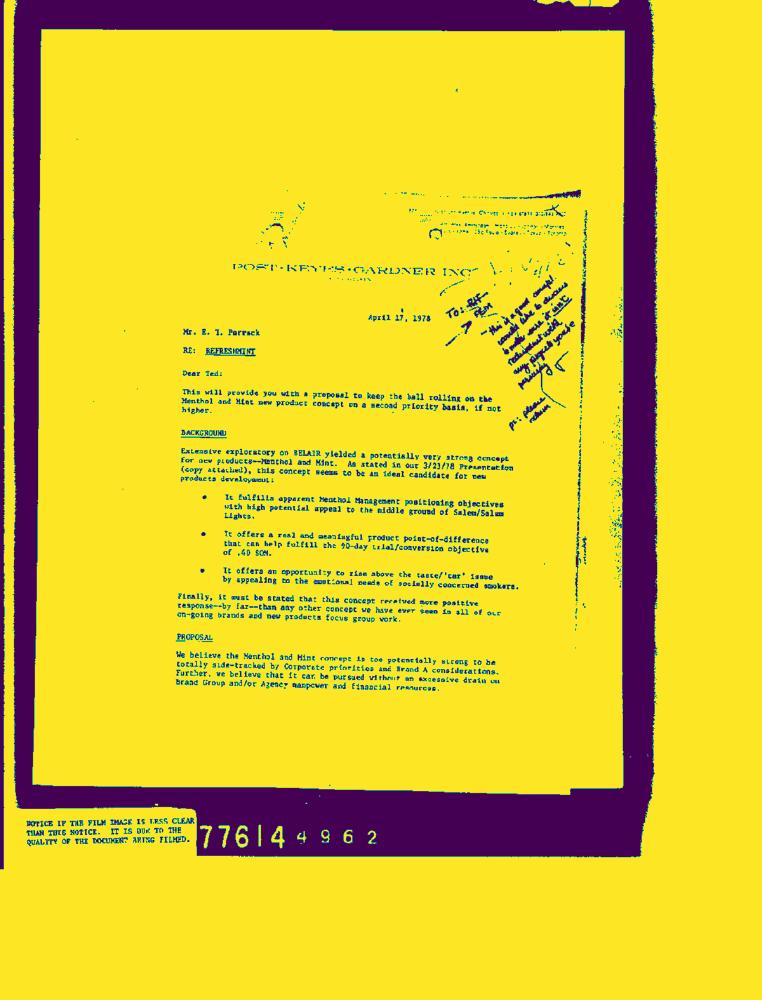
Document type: Letter-Doc